Question: How is the history relevant to the case?
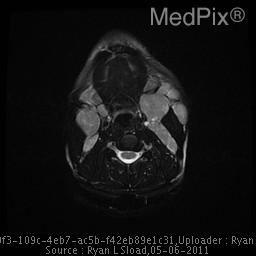
Answer: The patient's history of 32 year old woman with a 2 year history of slowly growing lump on neck along and progressive shortness of breath.  No history of fevers, weight loss or recent illness.  Patient had recently undergone dental procedure around time the lump was first noted. is key in understanding the case.